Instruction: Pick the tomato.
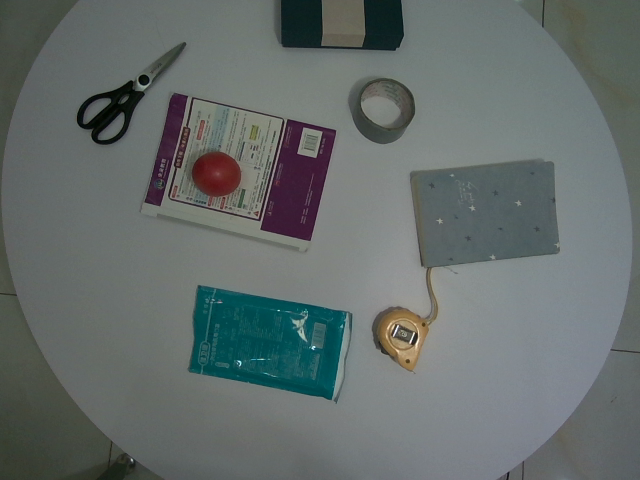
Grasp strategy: vertical